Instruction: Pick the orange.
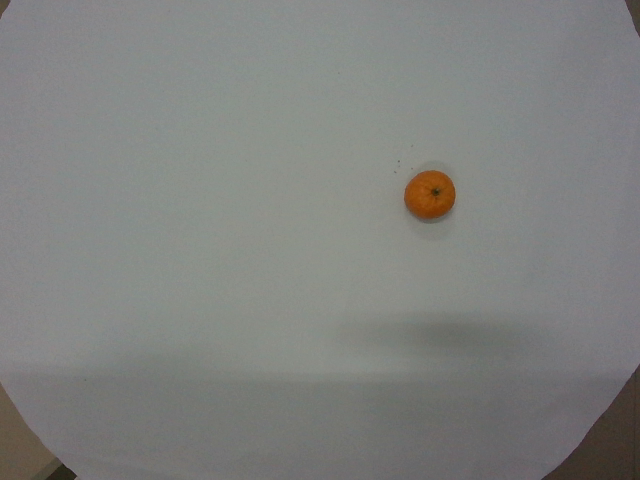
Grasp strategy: vertical